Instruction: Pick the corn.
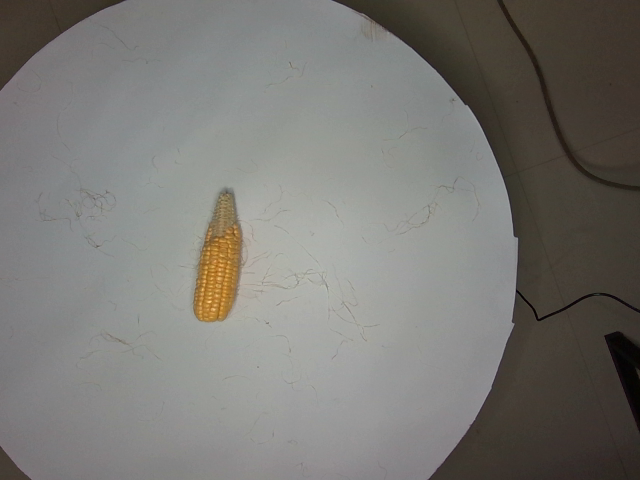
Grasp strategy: vertical